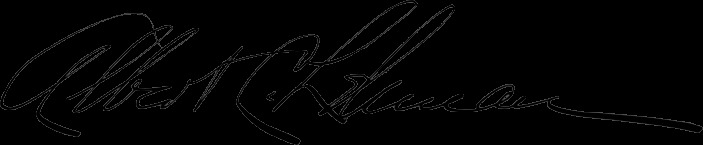
Signature of: albert c lehman